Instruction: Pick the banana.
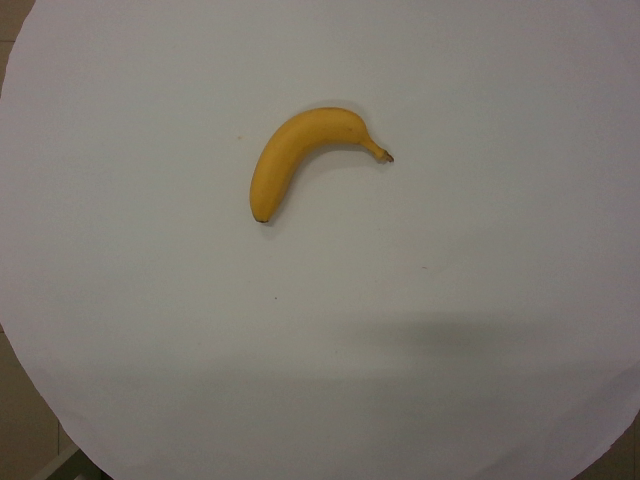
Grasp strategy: vertical